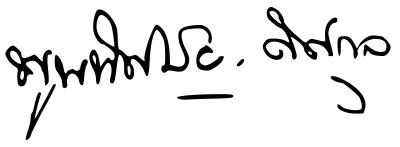
Signature of: phunphitsamai ditsakun